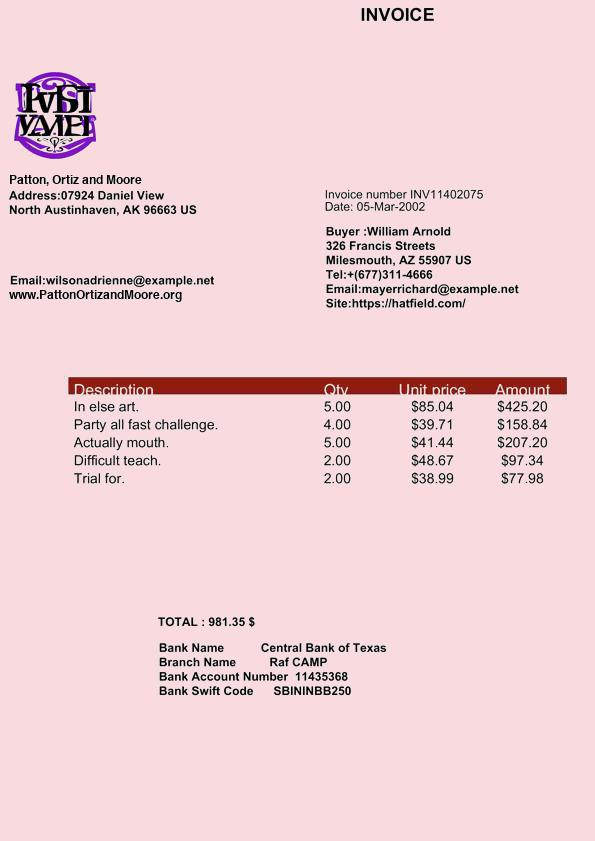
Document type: Invoice